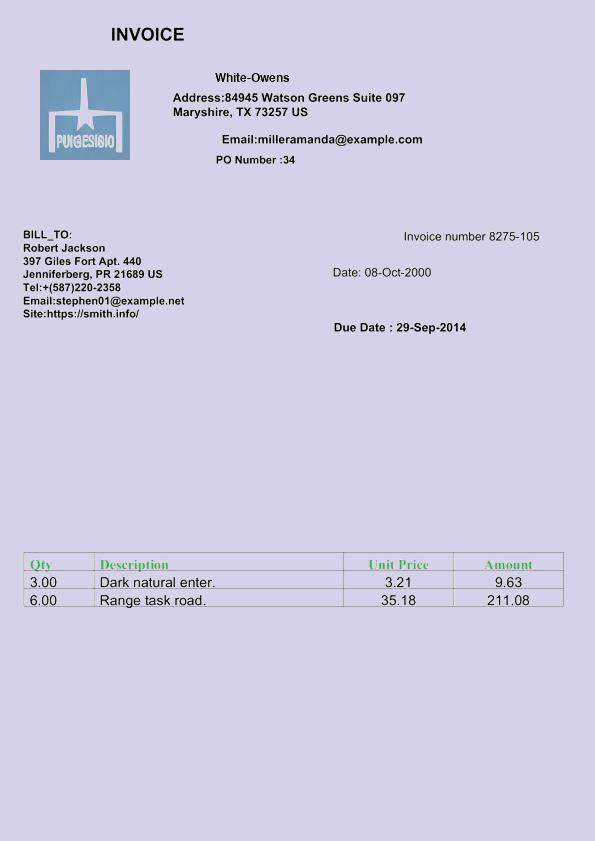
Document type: Invoice